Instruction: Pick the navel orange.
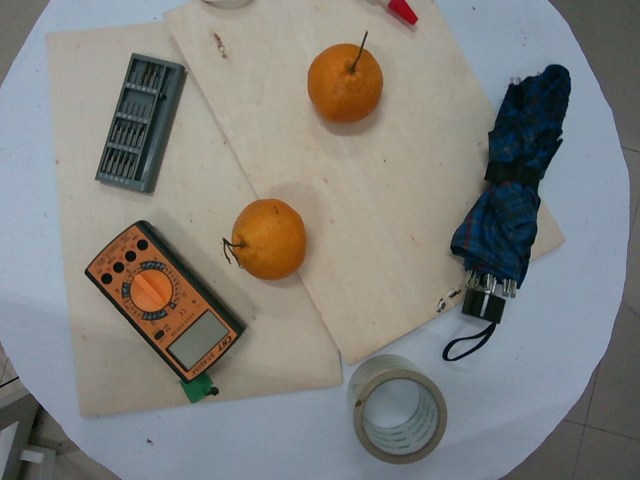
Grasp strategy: vertical